Question: What type of tax is indicated in the document, personal property or real estate?
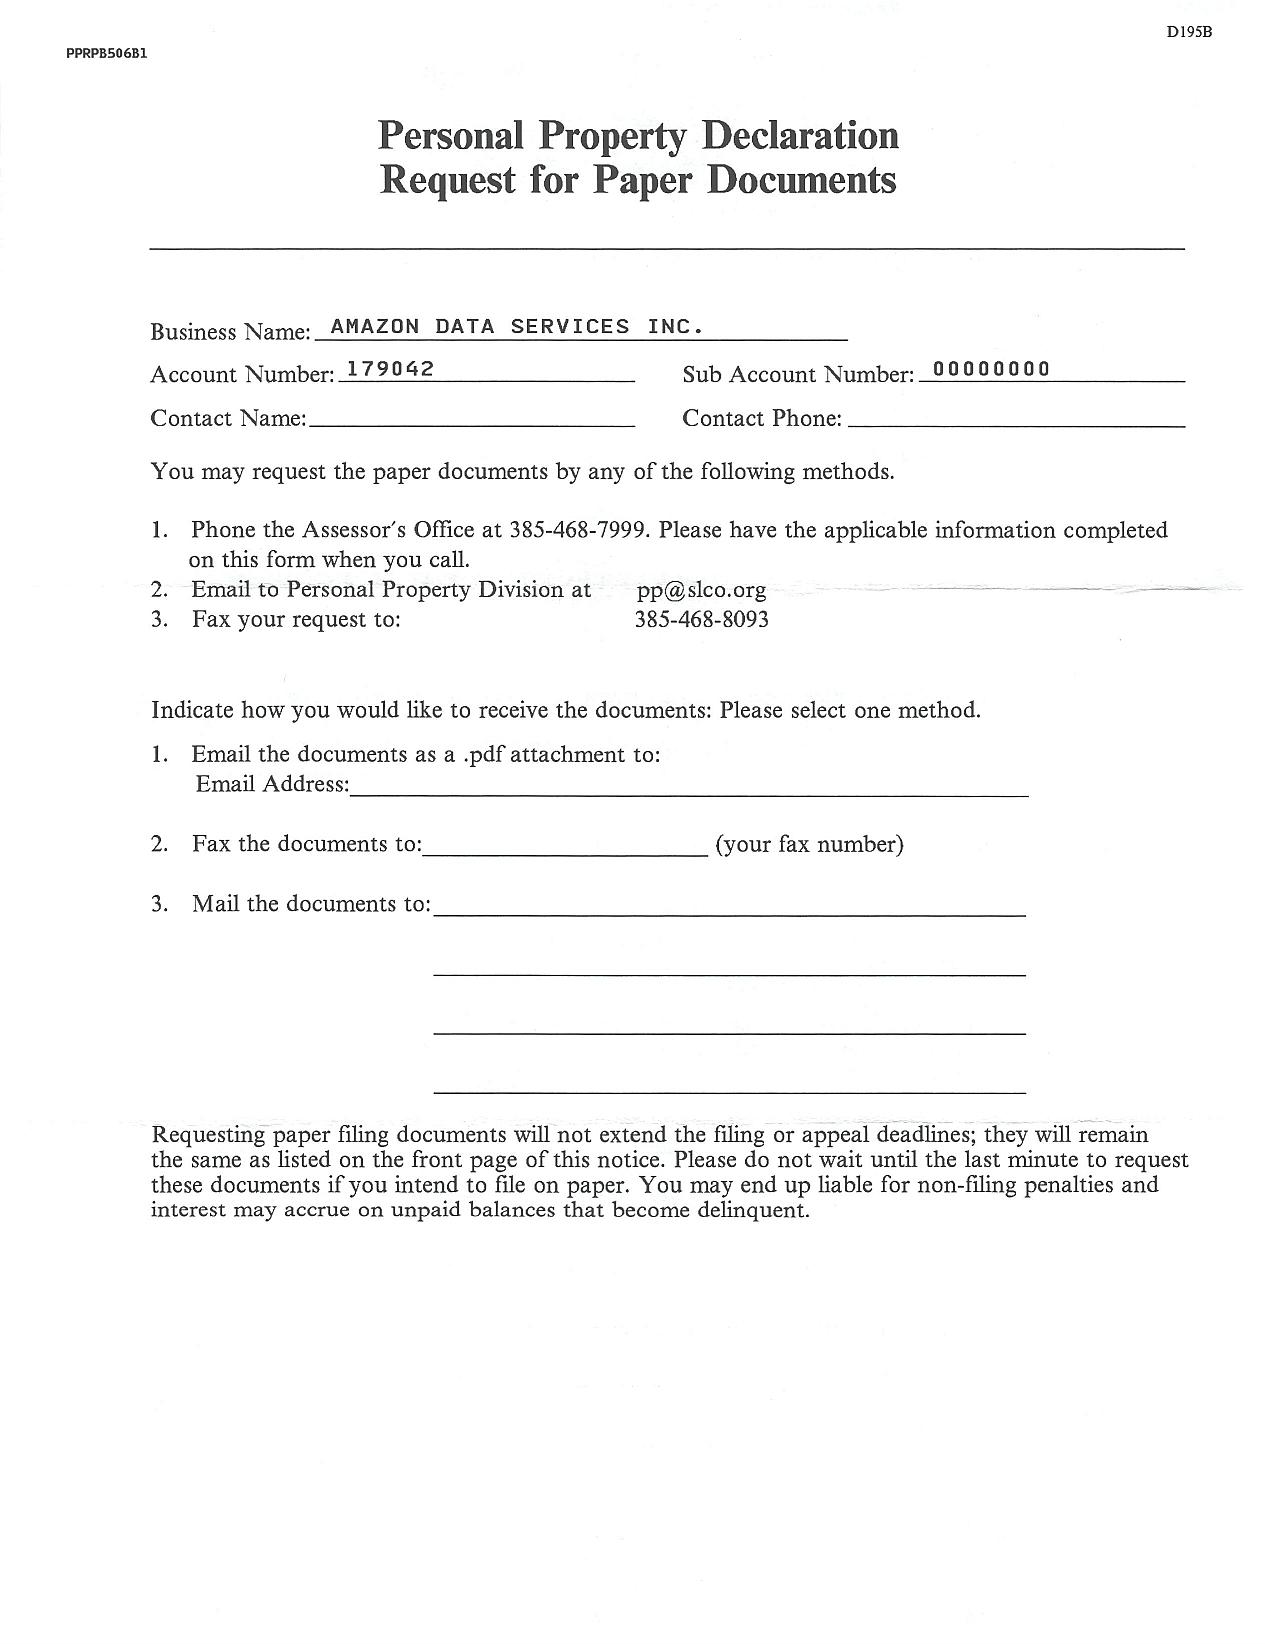
Answer: "Personal Property"